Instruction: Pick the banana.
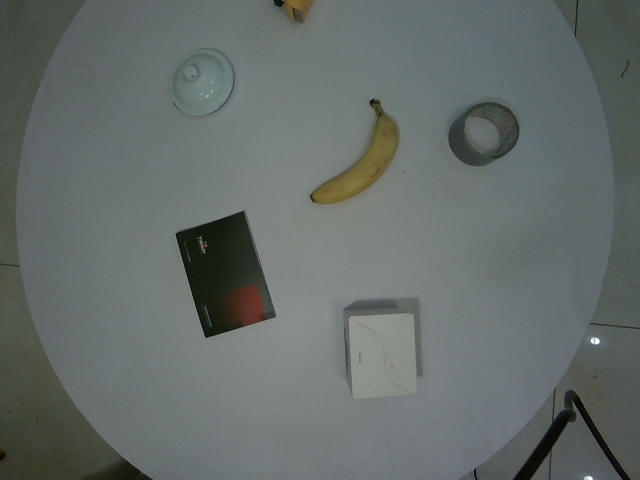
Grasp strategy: vertical